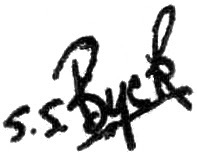
Signature of: sylvan byck